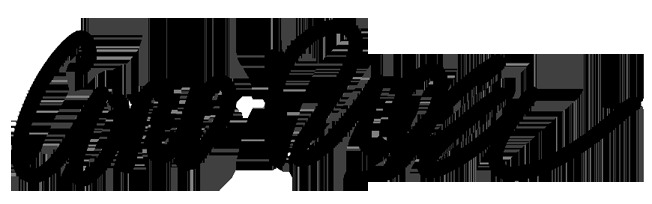
Signature of: curd ridel